Question: What is the filing due date as per the document?
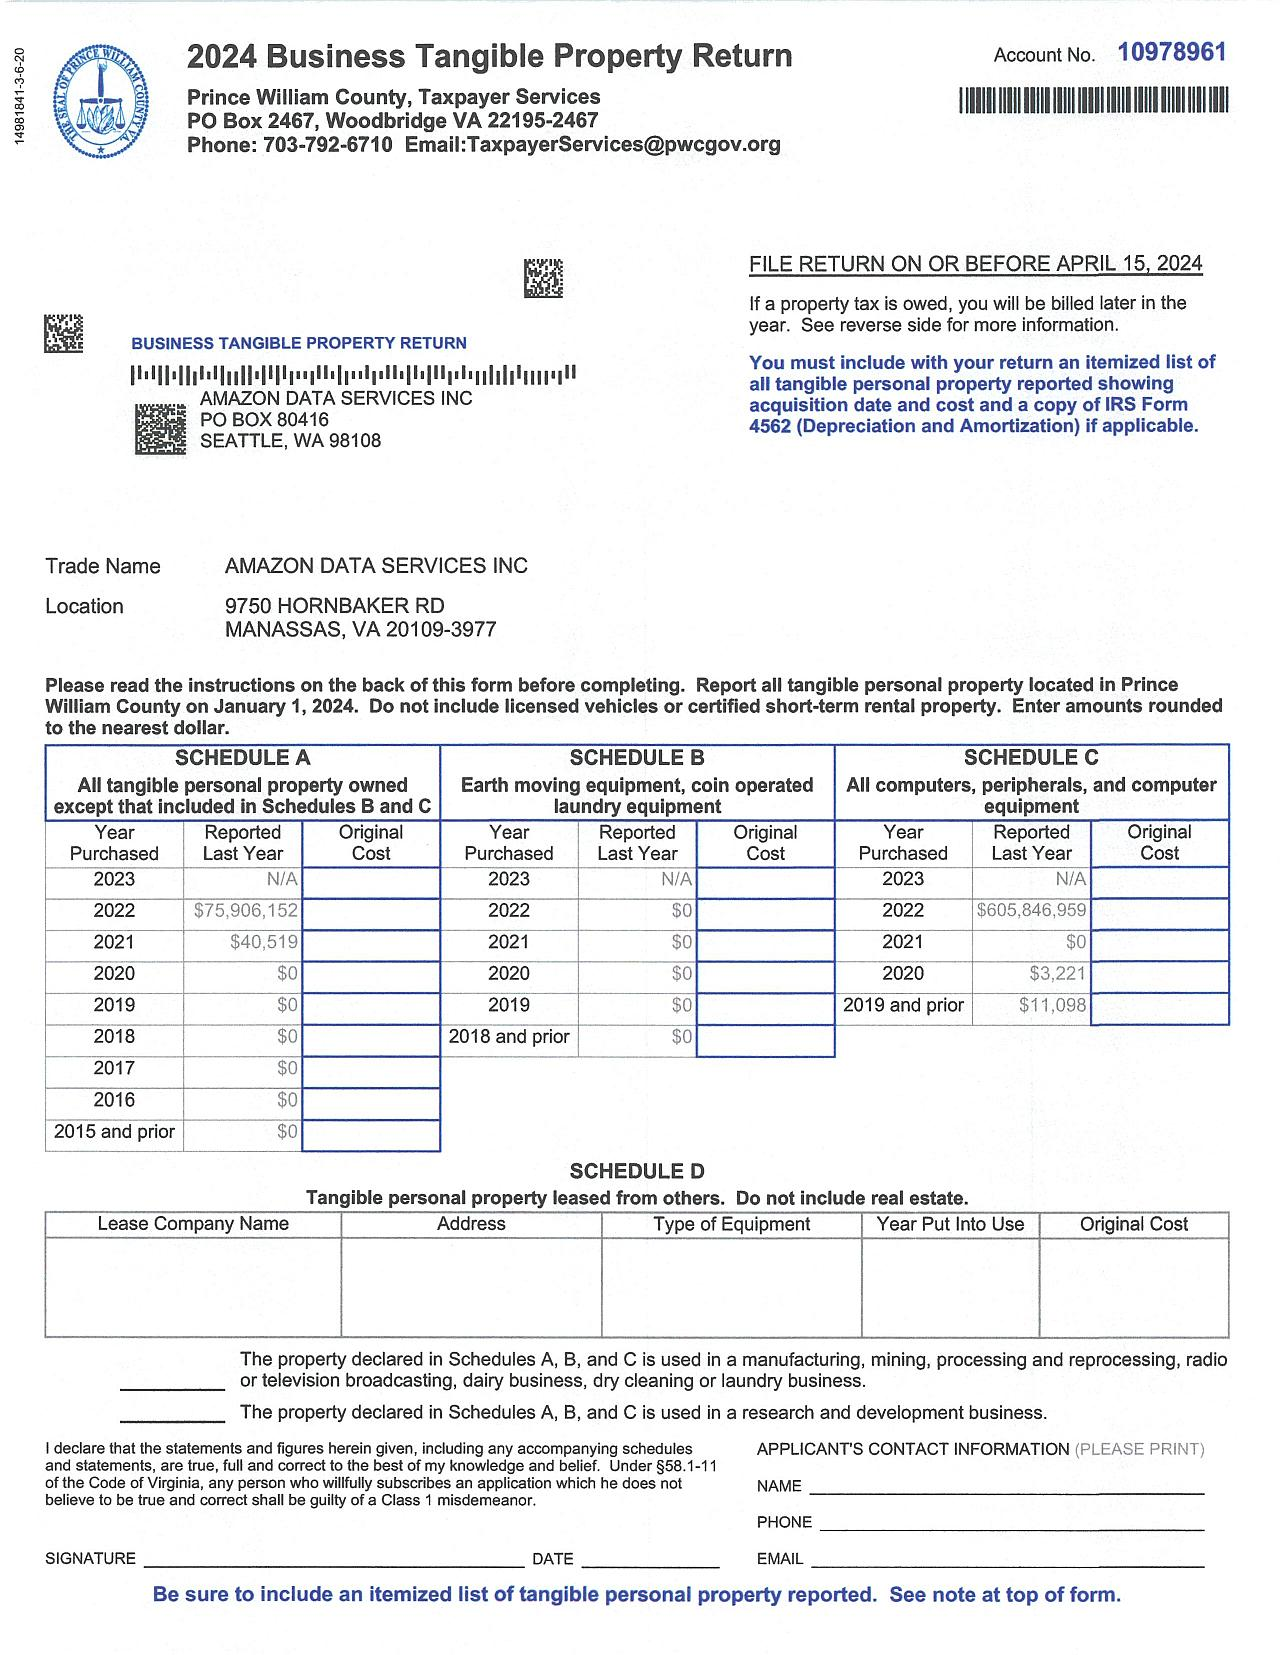
Answer: "15-Apr-24"